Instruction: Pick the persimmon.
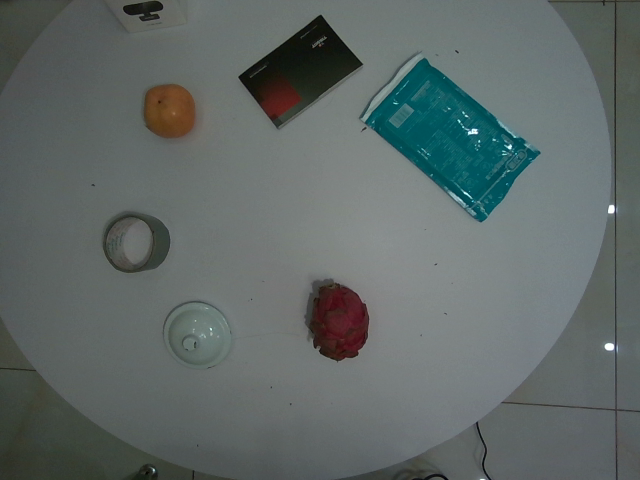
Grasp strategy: vertical